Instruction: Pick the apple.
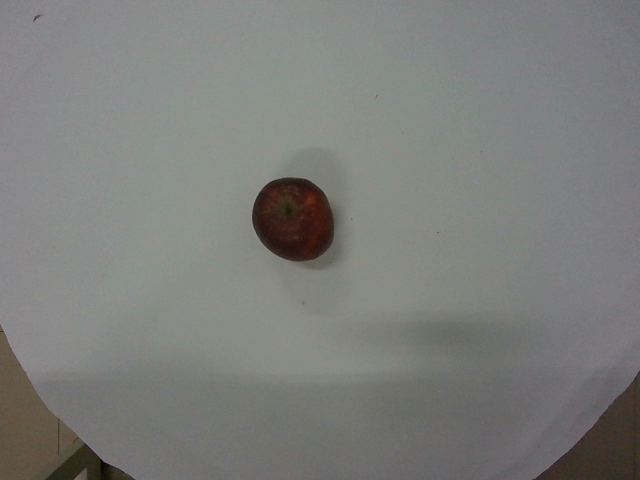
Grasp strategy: vertical